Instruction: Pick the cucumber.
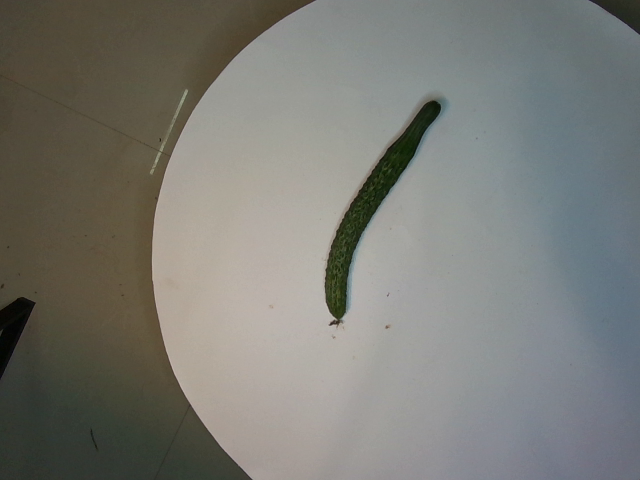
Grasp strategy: vertical